Question: How is the history relevant to the case?
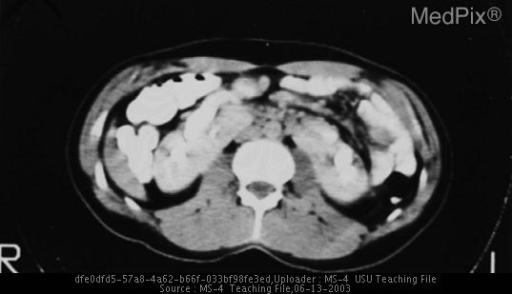
Answer: The patient's history of Editor's note:  Although no history was provided by the author of this case file, in all likelyhood this patient presented with a history of recurrent urinary tract infection.
Ureterovesicular junction obstruction is commonly associated with this entity due to abnormal insertions of the ureters into the bladder.  UPJ obstructions is also common and duplicated ureters may also be present.  In this patient, note the double ureter on the right. Together, these abnormalities lead to hydronephrosis, recurrent infections and stone fomation. is key in understanding the case.